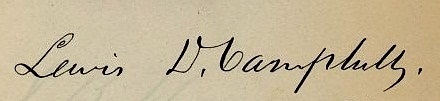
Signature of: lewis d campbell